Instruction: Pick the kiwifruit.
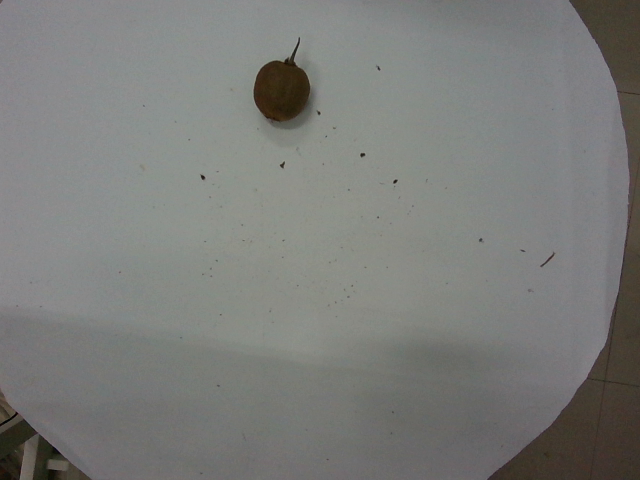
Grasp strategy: vertical